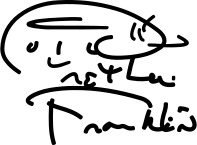
Signature of: aretha franklin